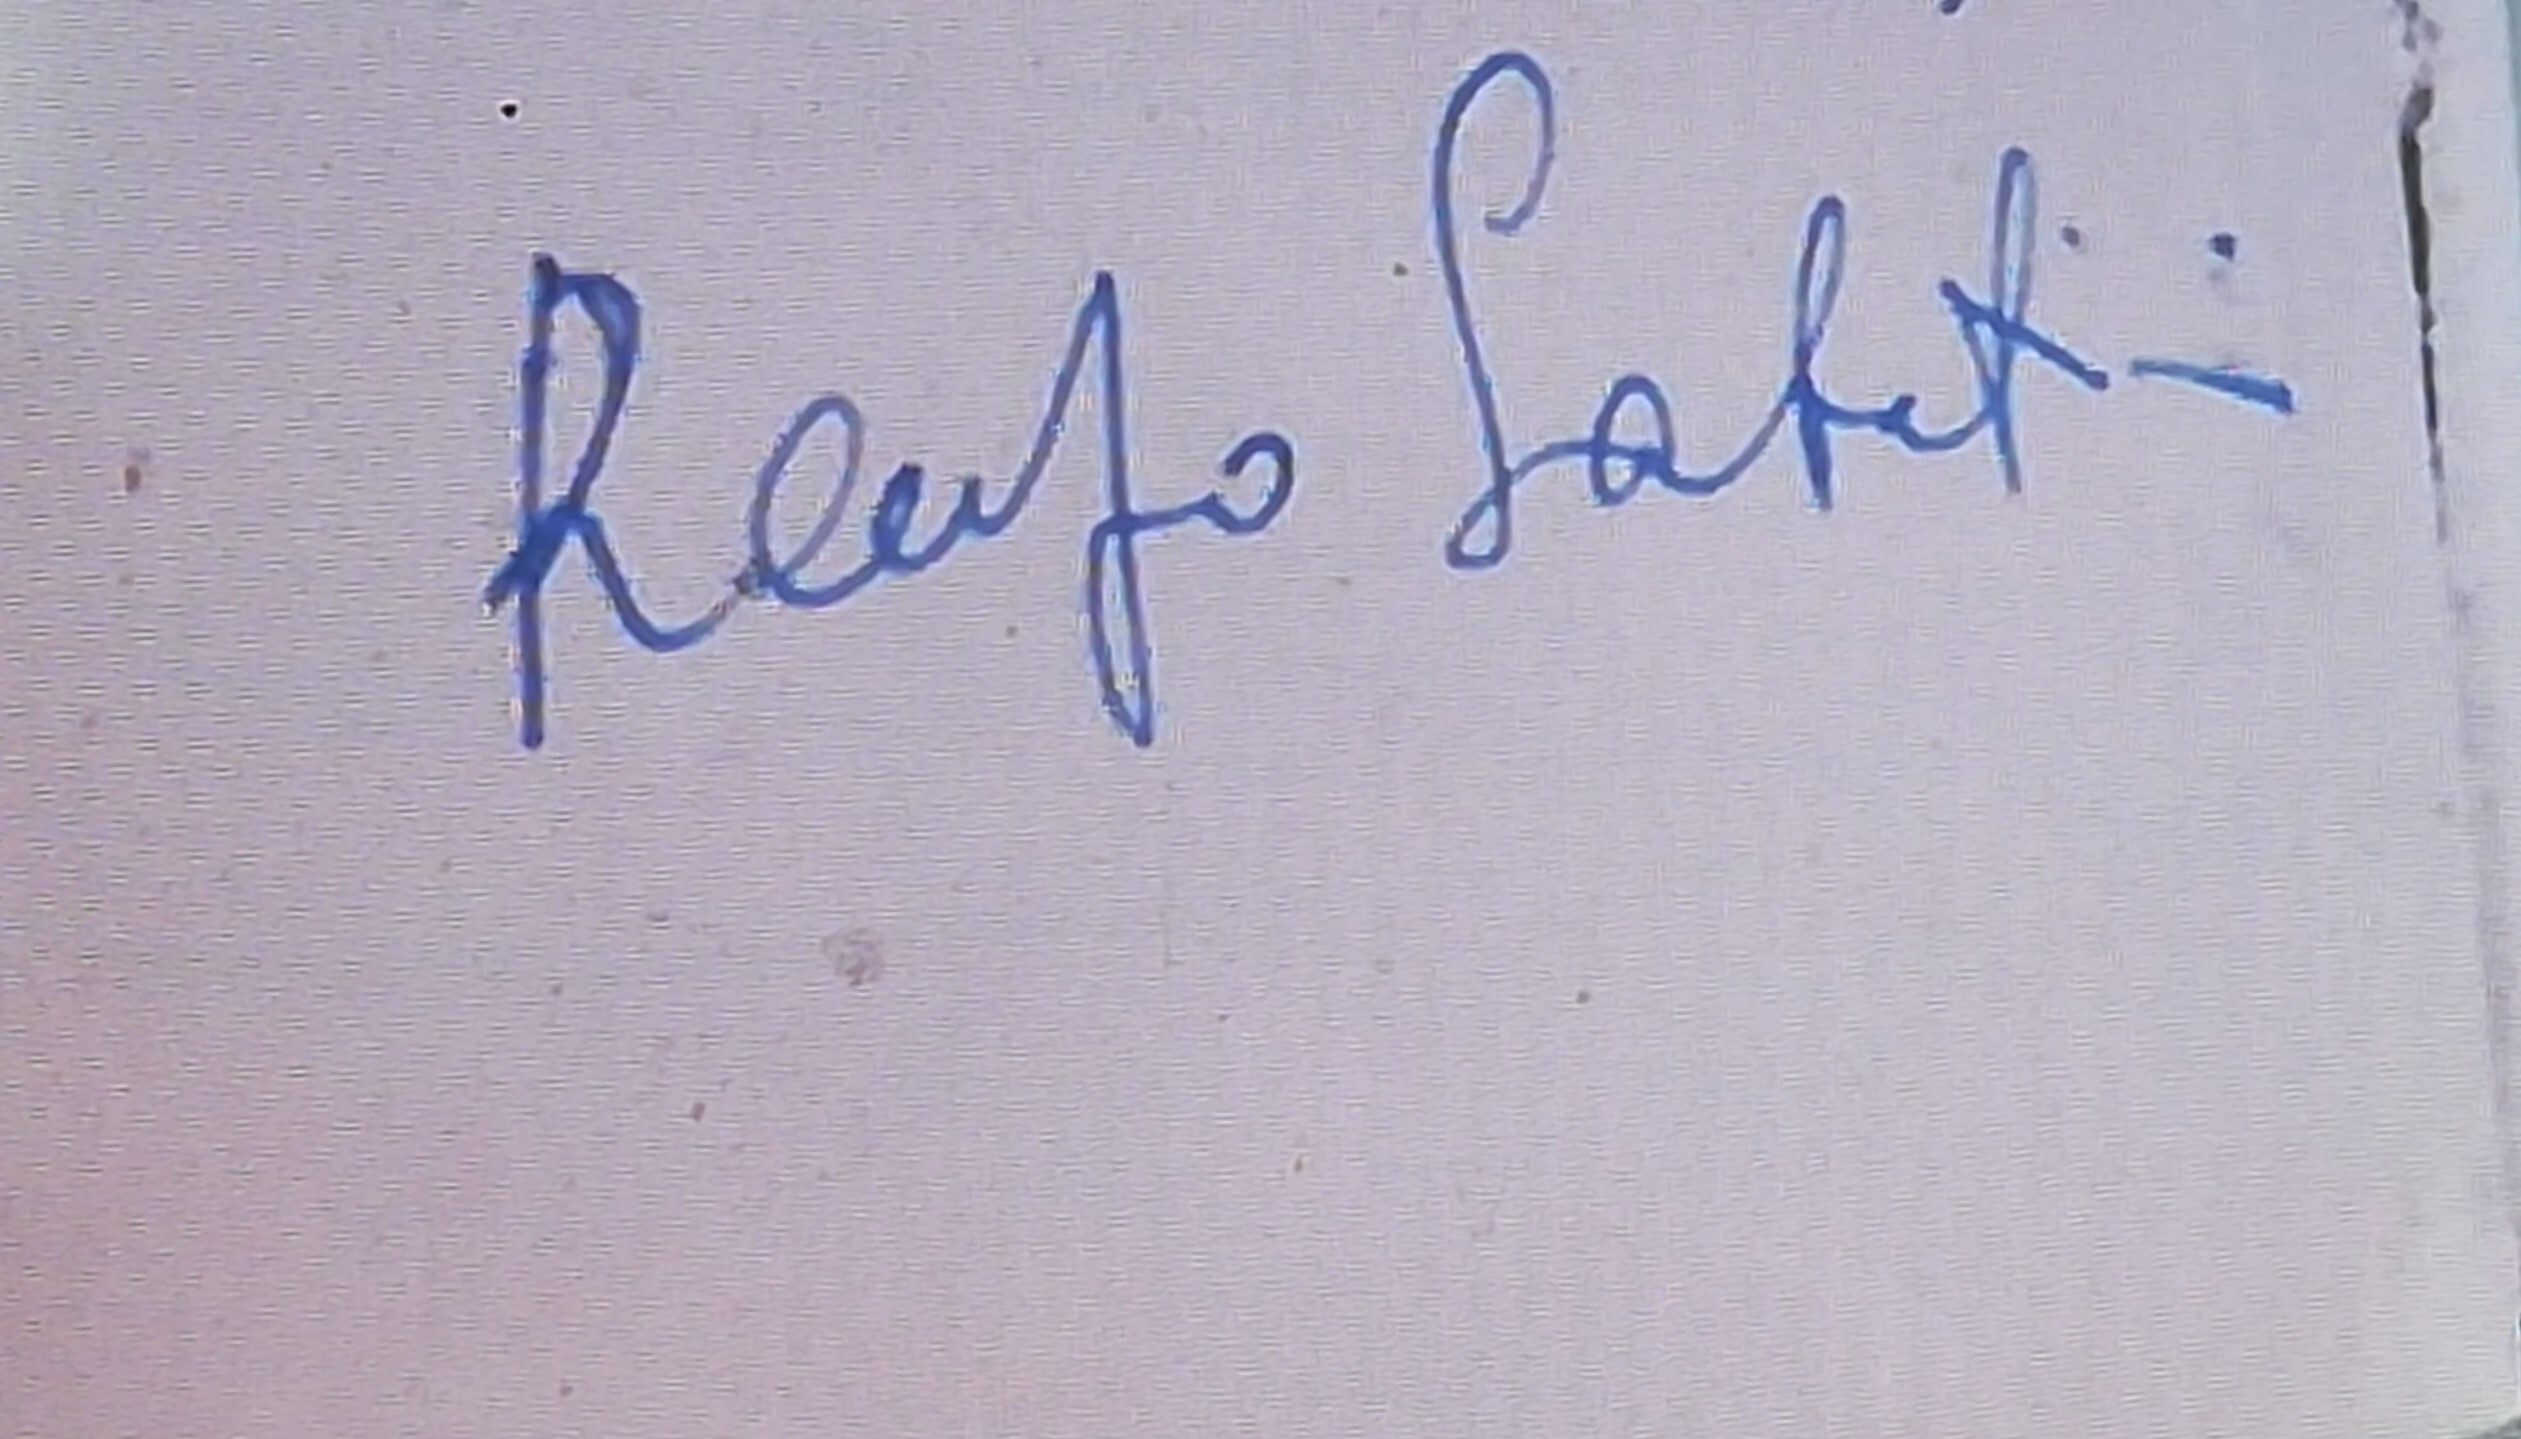
Signature of: renzo sabatini